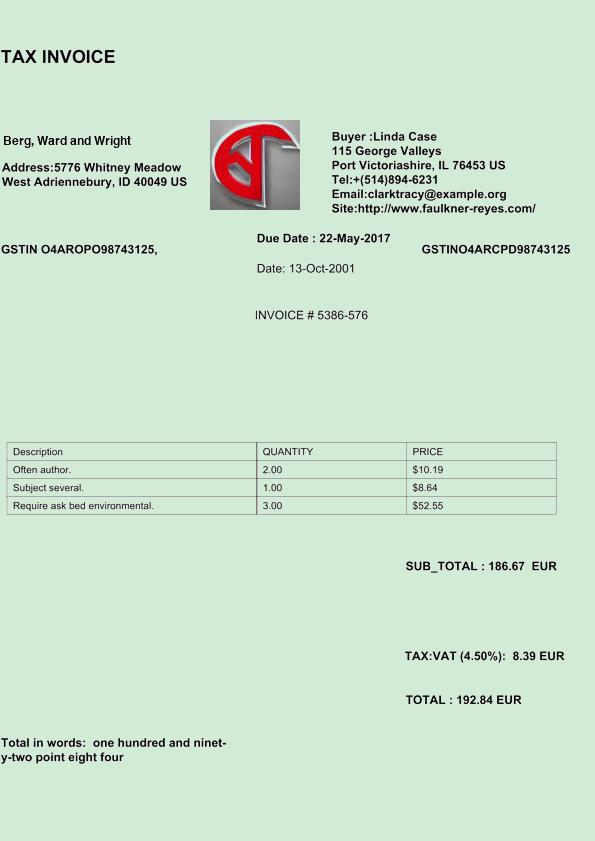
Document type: Invoice